Question: Talk about the condition:
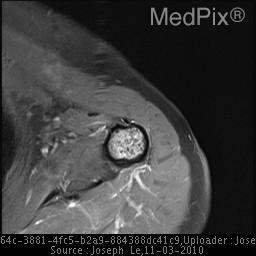
Answer: The disease is discussed as: A benign neoplasm composed of ectopic cartilage rests that have migrated into bones’ metaphysis from the growth plate. Enchondromas are usually singular, but multiple lesions may occur in enchondromatosis syndromes such as Ollier’s, Maffucci’s and metachondromatosis.  Enchondromas are a benign finding seen incidentally on plain radiographs MRI, and/or CT while investigating other pathology.

Typically, patients are 20-40 years old when the tumor is identified.  The patient with any of the enchondromatosis syndromes is typically younger when the first lesion is identified. There is no gender or racial predilection.

In the United States, enchondromas account for 12-14% of benign bone neoplasms and 3-10% of osseous neoplasms in general. They are most commonly found in the diaphyses of the hands and feet, and less commonly in the femur, humerus, or tibia.  Enchondromas present as small (<5 cm) lytic masses which have a pattern of lobulated arcs and rings indicative of their chondroid matrix.  When found in the larger bones, they are usually metaphyseal, centrally located and can have a sclerotic margin.

Frequently plain radiographs are adequate to identify and diagnose enchondromas.  Occasionally, further imaging such as CT or MRI may be required to offer a more complete picture of the bone surrounding the tumor.  Bone scans are usually ineffective in the diagnosis of enchondromas as typical findings of mildly increased uptake are non-specific.

Enchondromas are benign but can cause pathologic fractures or can rarely progress to chondrosarcoma. This malignant transformation is of concern due to the destructive changes which occur in high grade tumors as well as the 5 year survival rate which is as low as 15% in high grade tumors.

Tumors found in the hands and feet have a virtually negligible transformation rate while those seen in the long and flat bones should be monitored more closely for transformation. Transformation to malignancy occurs much more frequently in patients with enchondromatosis.

The following radiographic changes are suggestive of this transformation to chondrosarcoma:
• 	Scalloping of the inner surface of the bone
• 	Thickening of the bone cortex
• 	Reactive bone growth on the outer surface of the bone
• 	Erosion surrounded by reactive bone
• 	Noticeable growth in the bony erosion
• 	MRI may identify cortical extension and extension to the soft tissue mass.

With the exception of enlarged digits when hands and feet are involved, physical exam of the patient with an enchondroma is usually unremarkable. Pain found on exam is attributable to either adjacent but non-related pathology, pathologic fracture resulting from the enchondroma, or should raise the clinical suspicion for progression to chondrosarcoma.

Differential diagnosis varies depending on whether calcifications are present.  In cases in which they are, bone infarct which may exhibit a serpiginous lining and low grade chondrosarcoma must be considered.  If the lesion is purely lytic, however, non-ossifying fibroma, simple bone cyst, fibrous dysplasia, eosinophilic granuloma, and clear cell chondrosarcoma should be considered.
When considering these diagnoses, the following factors are each used to rule out the diagnosis in question:
• 	Non-ossifying fibroma – usually cortically based, enchondromas are medullary based
• 	Simple bone cyst – usually seen before age 20
• 	Eosinophilic granuloma – also seen commonly in patients before age 20
• 	Fibrous dysplasia – has a ground glass appearance on imaging
• 	Clear cell chondrosarcoma – epiphyseally based, with extension into the metaphysis usually seen on MR

When asymptomatic, treatment of enchondromas consists of observation.  In the patient in whom a pathologic fracture has occurred, the fracture is usually allowed to heal, followed by curettage and filling of the cavity with bone fragments or cement.